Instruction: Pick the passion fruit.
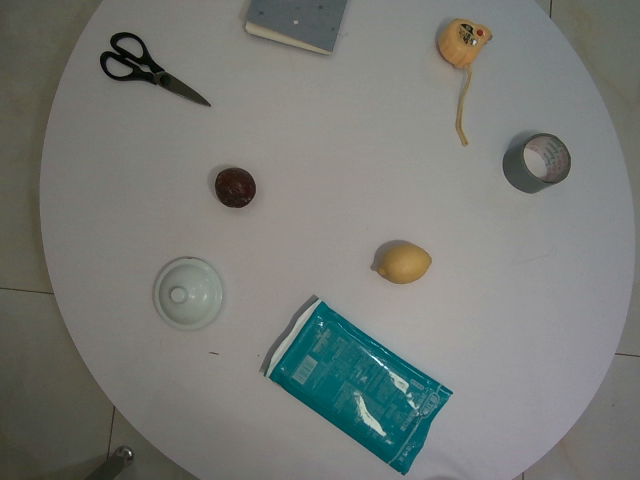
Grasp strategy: vertical